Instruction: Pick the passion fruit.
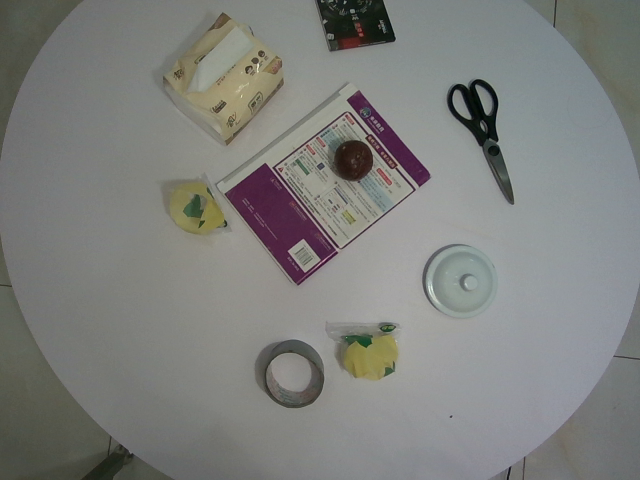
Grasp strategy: vertical